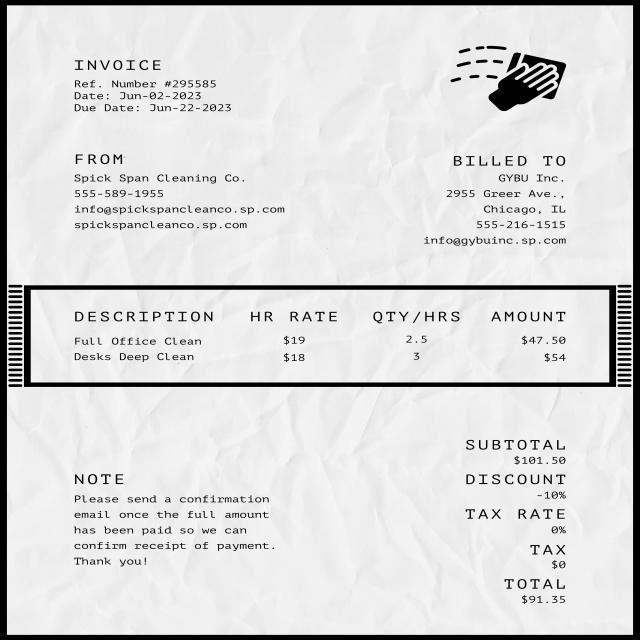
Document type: Invoice